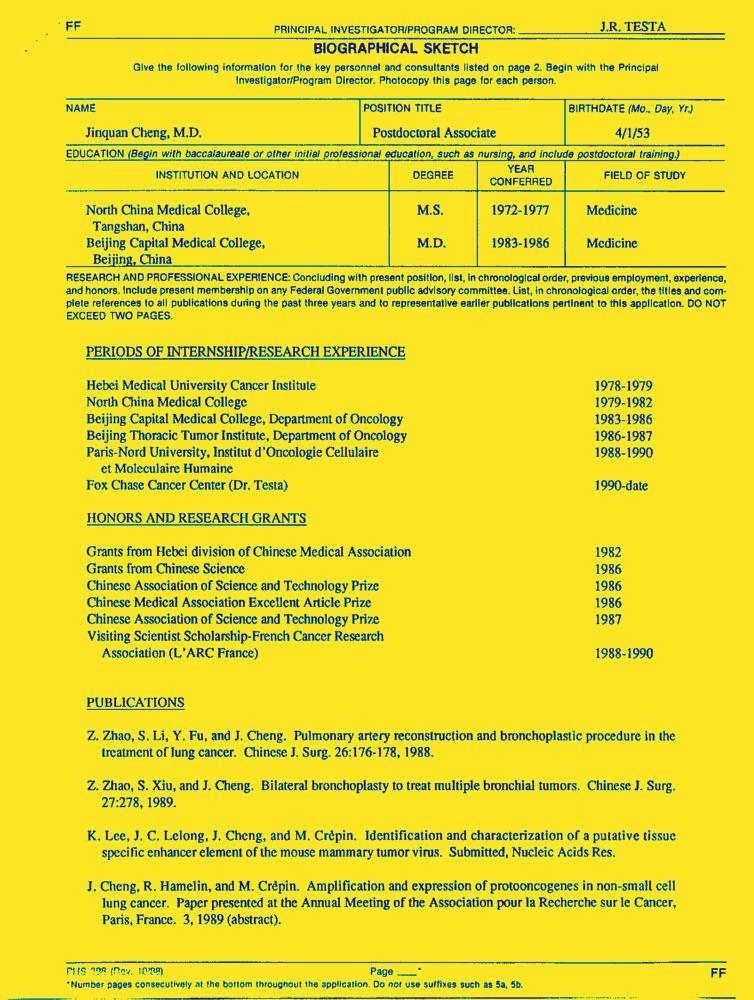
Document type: Resume-Doc